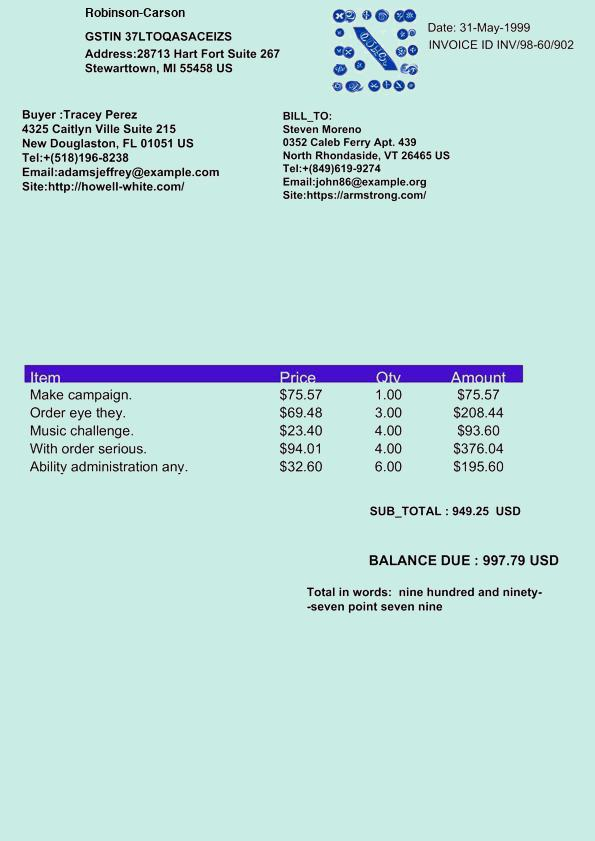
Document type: Invoice